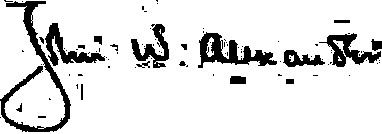
Signature of: john white alexander